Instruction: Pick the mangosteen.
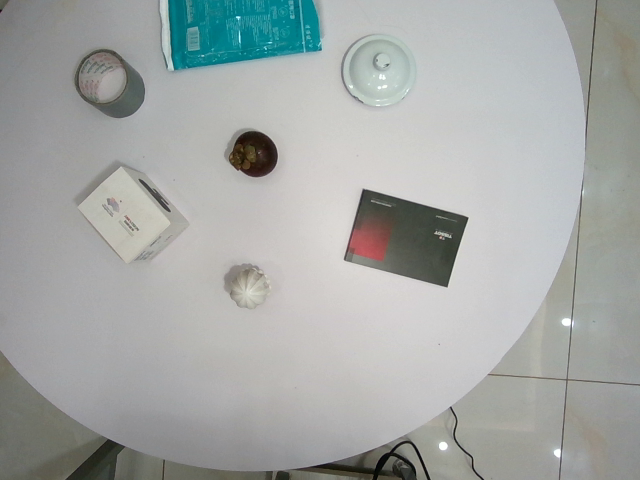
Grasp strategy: vertical